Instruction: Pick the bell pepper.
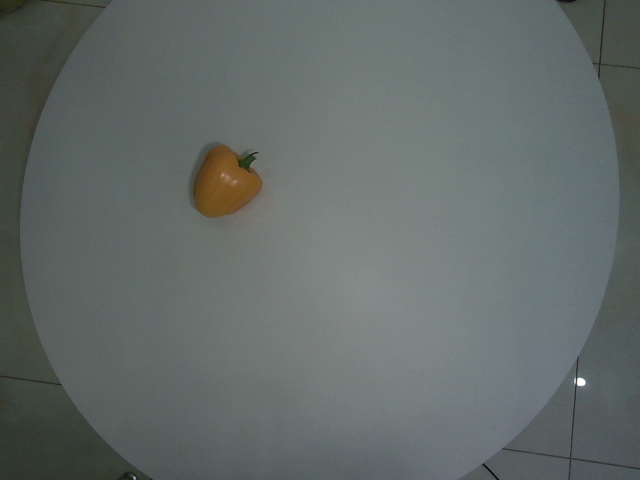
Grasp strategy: vertical